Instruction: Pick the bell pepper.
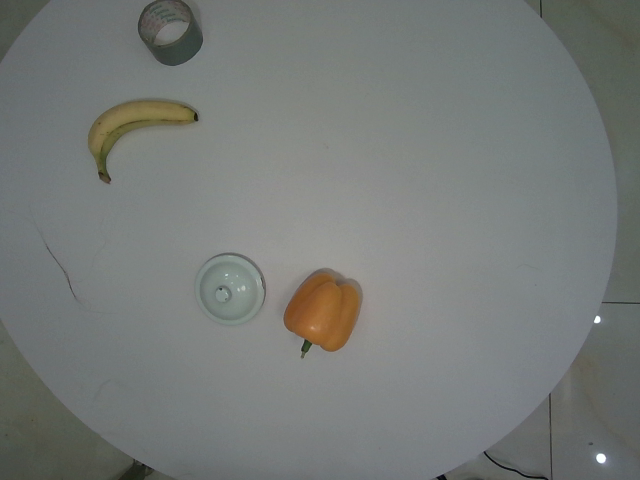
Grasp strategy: vertical